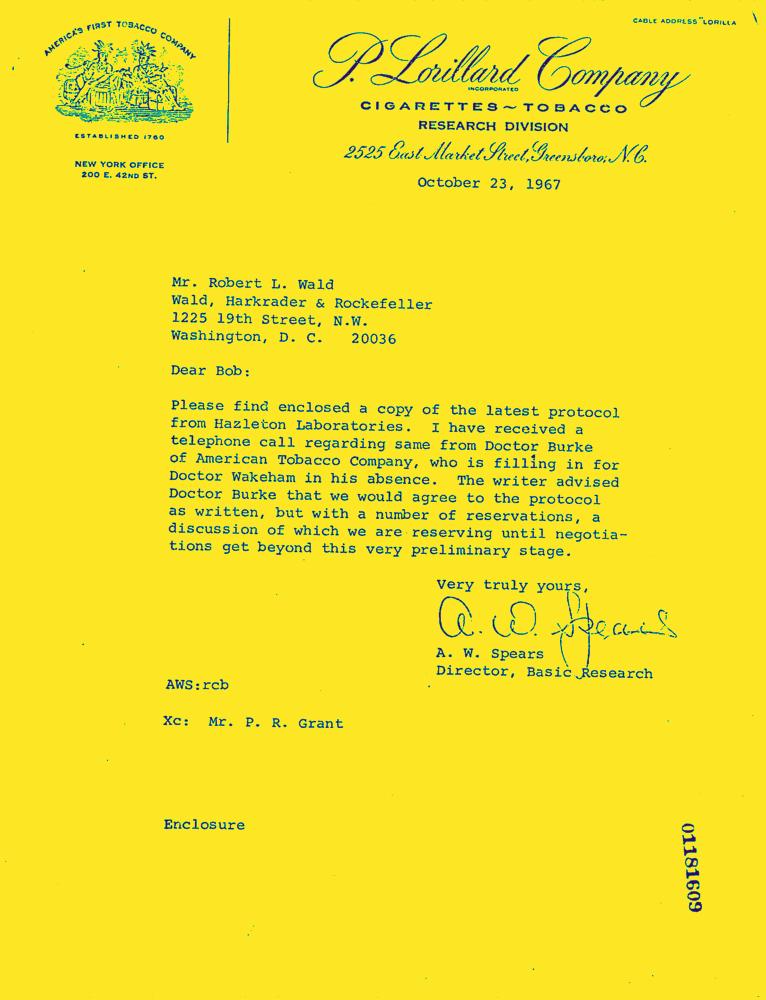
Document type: Letter-Doc